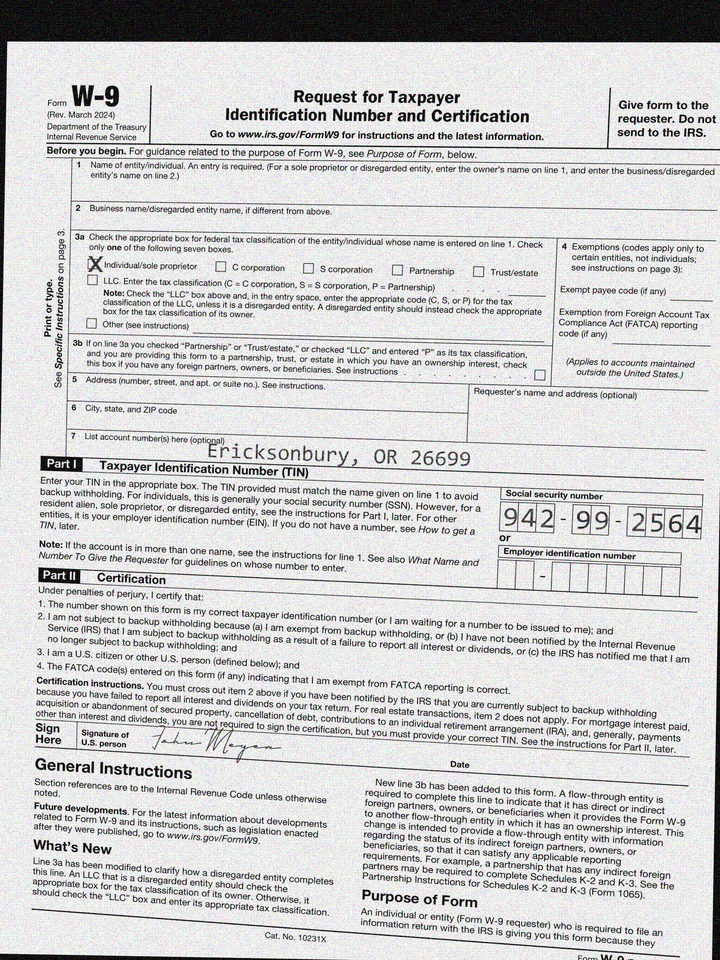
adr2: Ericksonbury, OR 26699
cbx: yes
ssn: 942992564